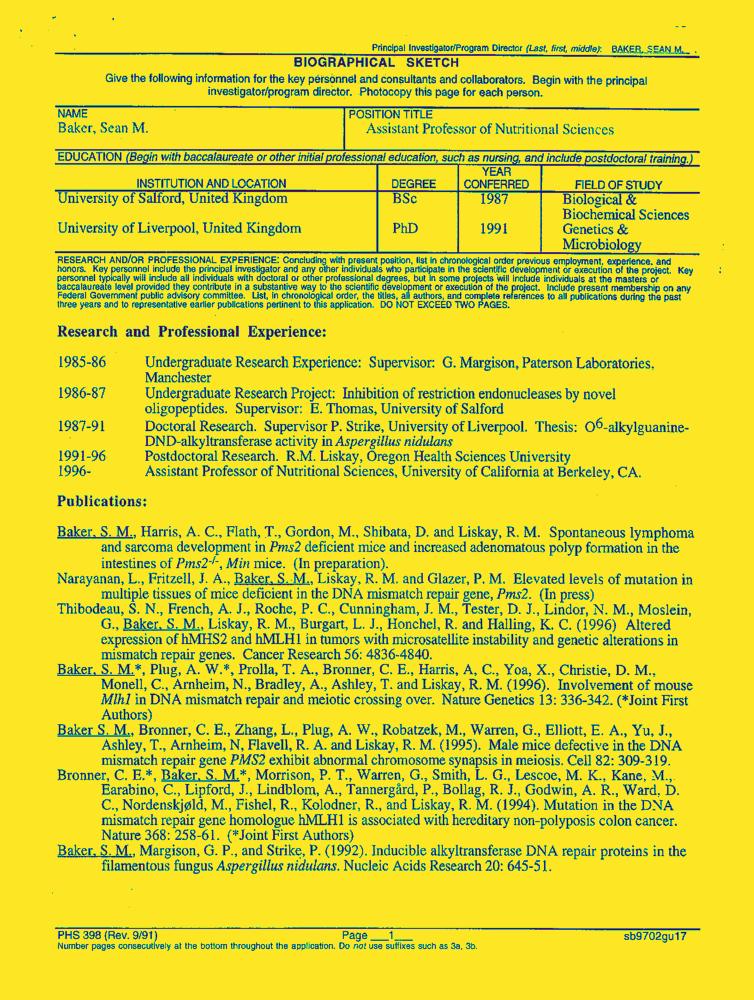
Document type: Resume-Doc